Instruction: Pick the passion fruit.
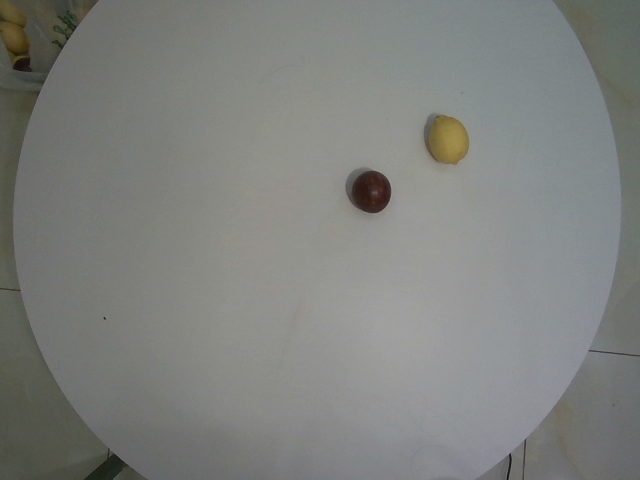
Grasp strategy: vertical